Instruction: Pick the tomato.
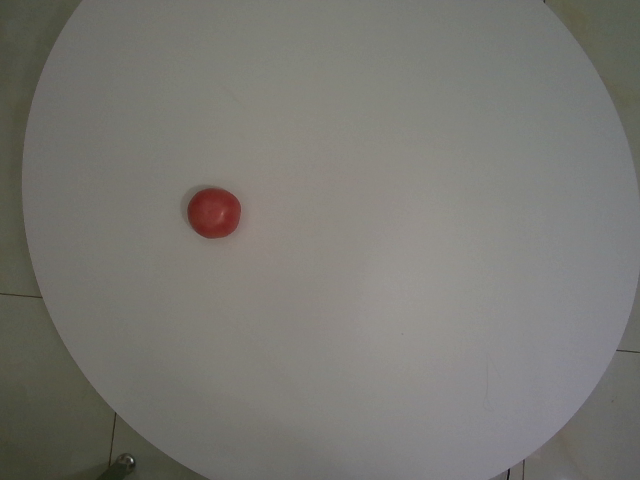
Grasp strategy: vertical